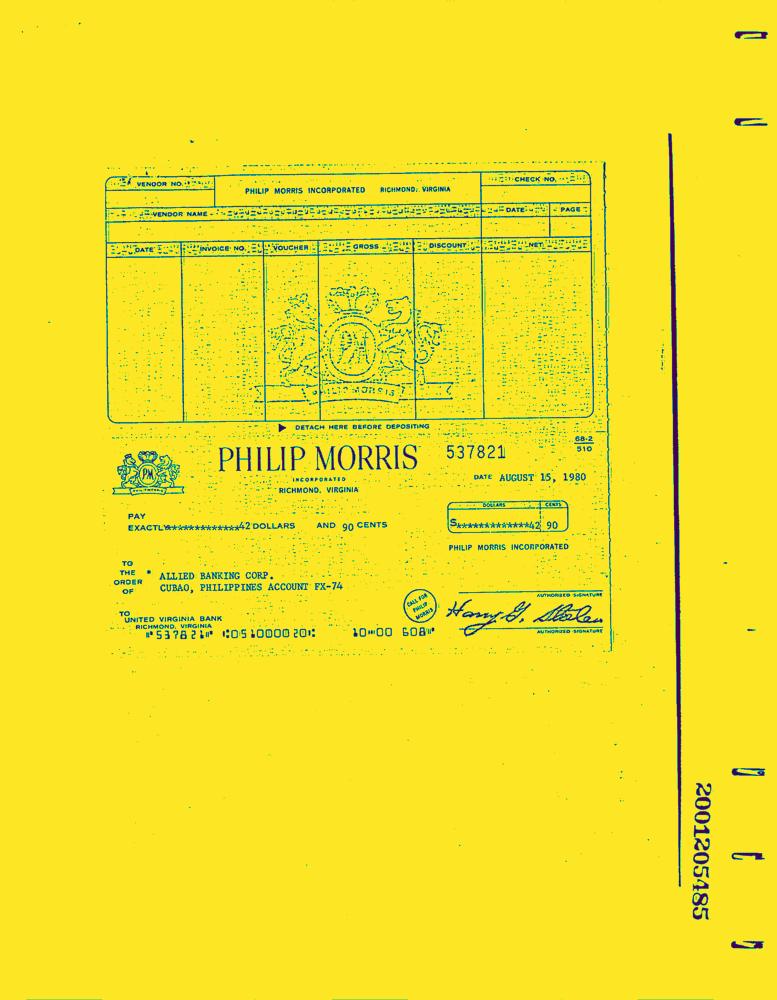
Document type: Invoice-Doc